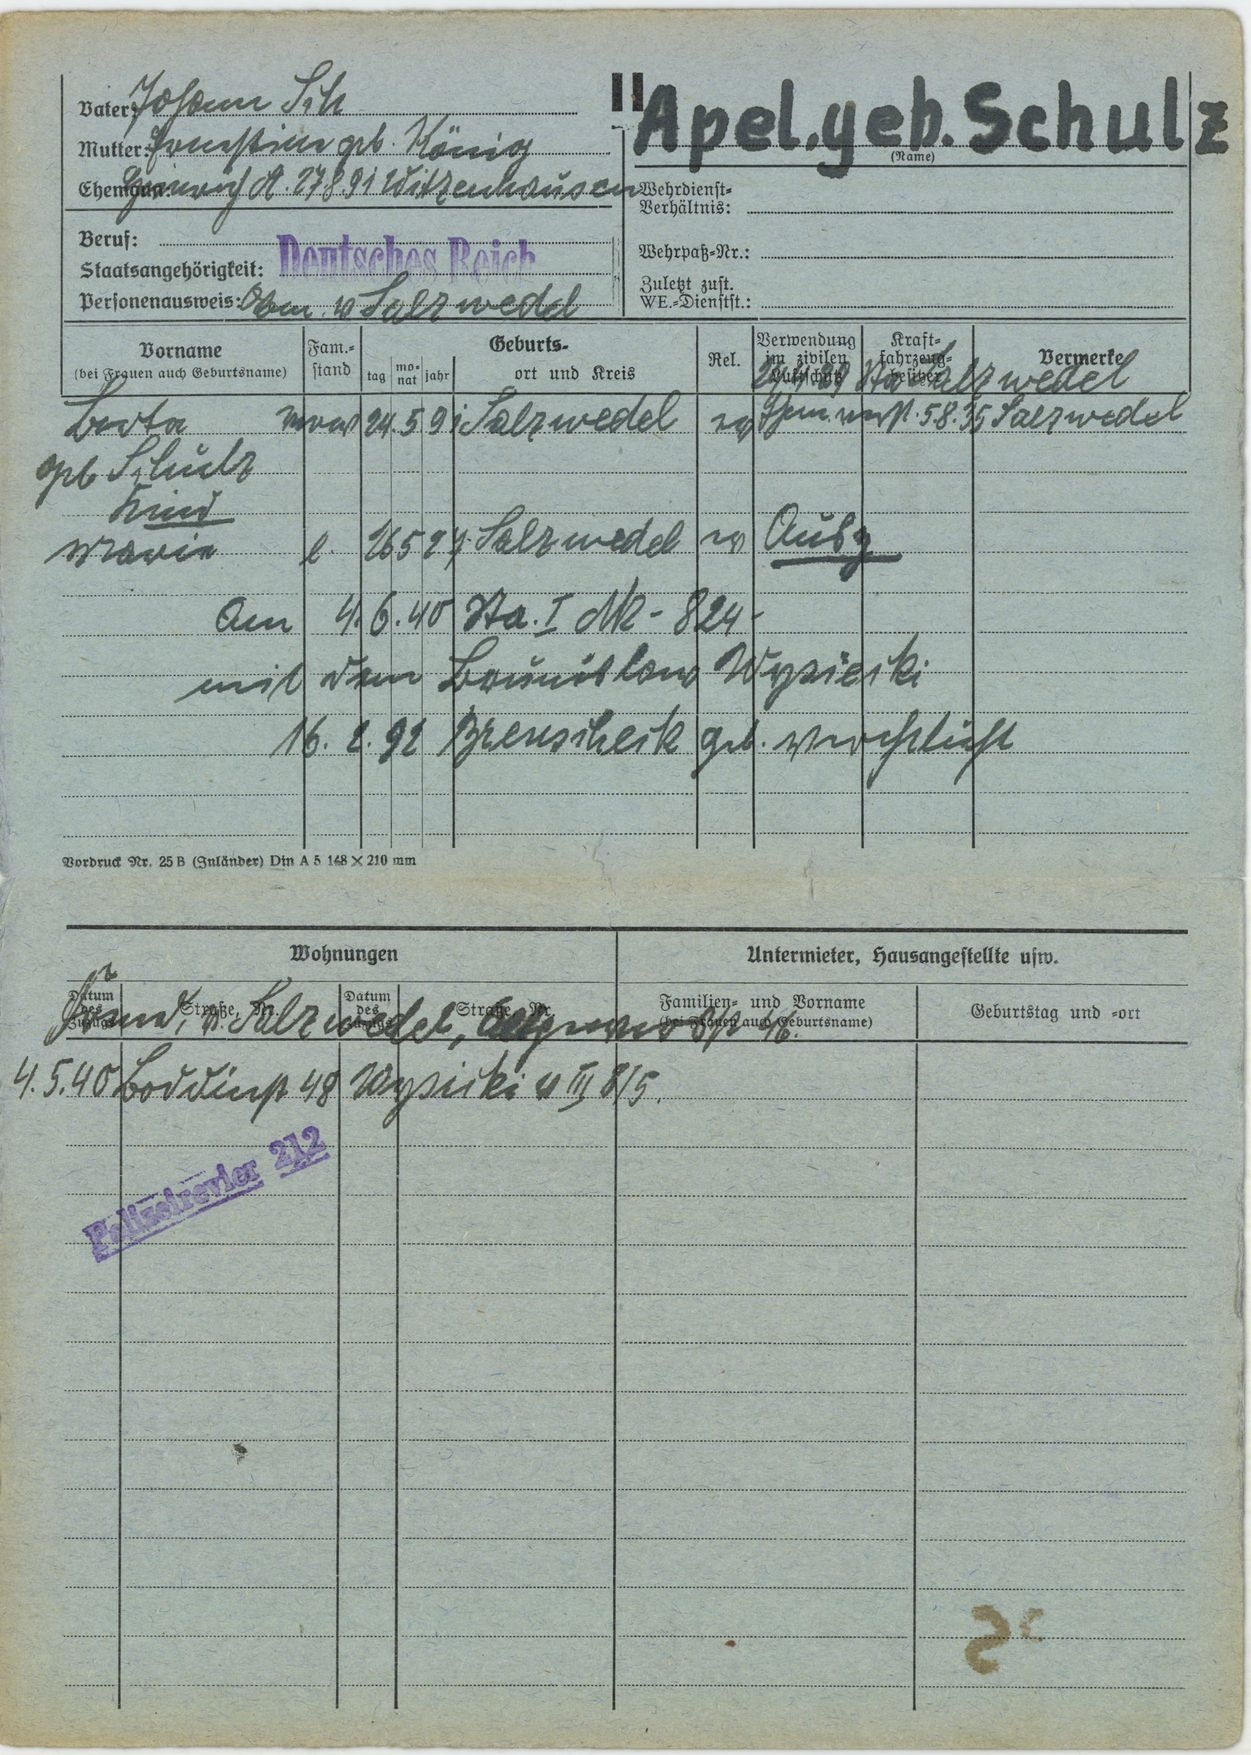
Apel, geb. Schulz